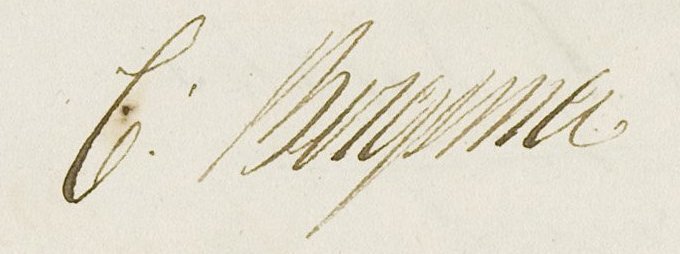
Signature of: cornelis bergsma